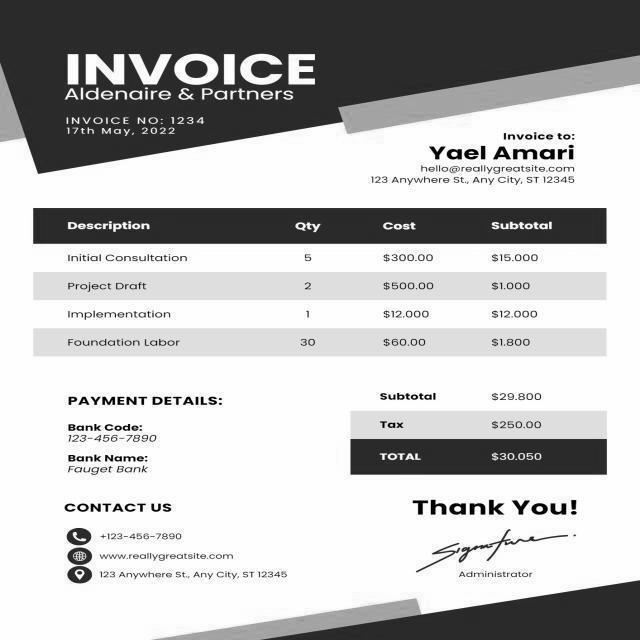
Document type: Invoice